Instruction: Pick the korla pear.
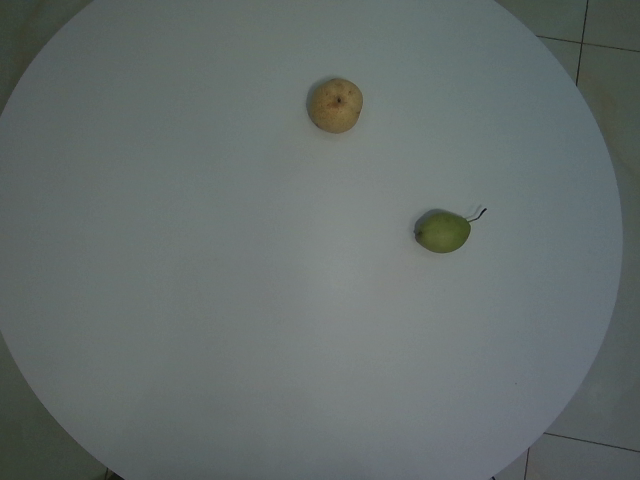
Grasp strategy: vertical